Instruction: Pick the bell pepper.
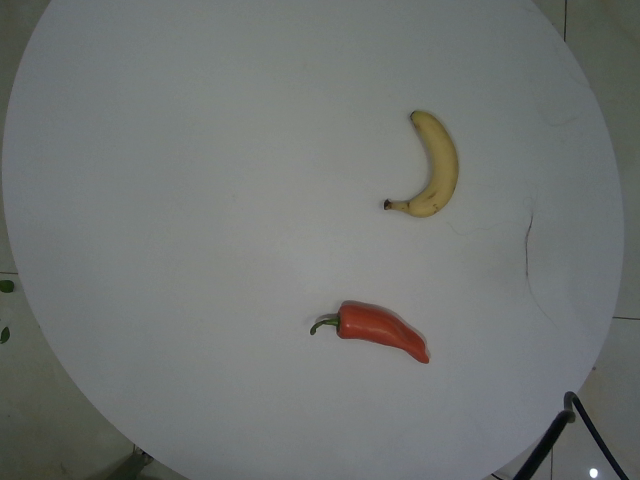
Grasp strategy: vertical